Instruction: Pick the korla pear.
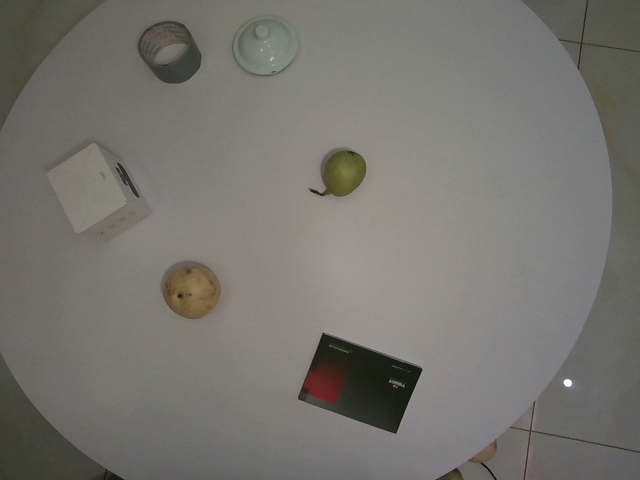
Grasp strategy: vertical